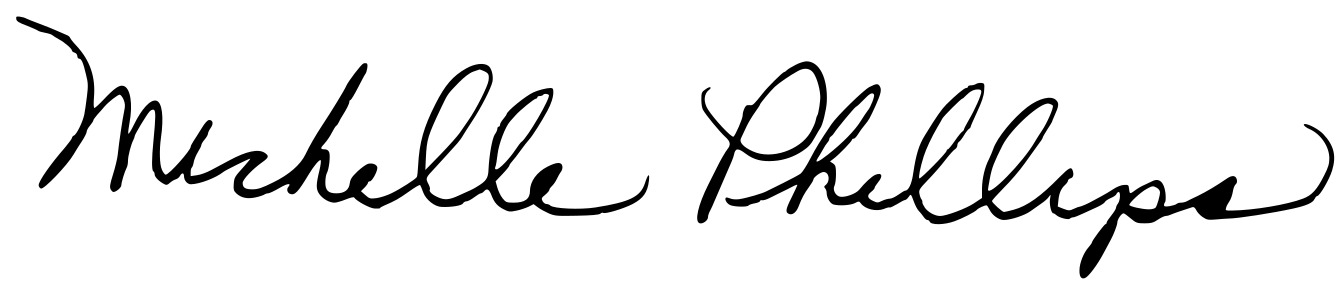
Signature of: michelle phillips